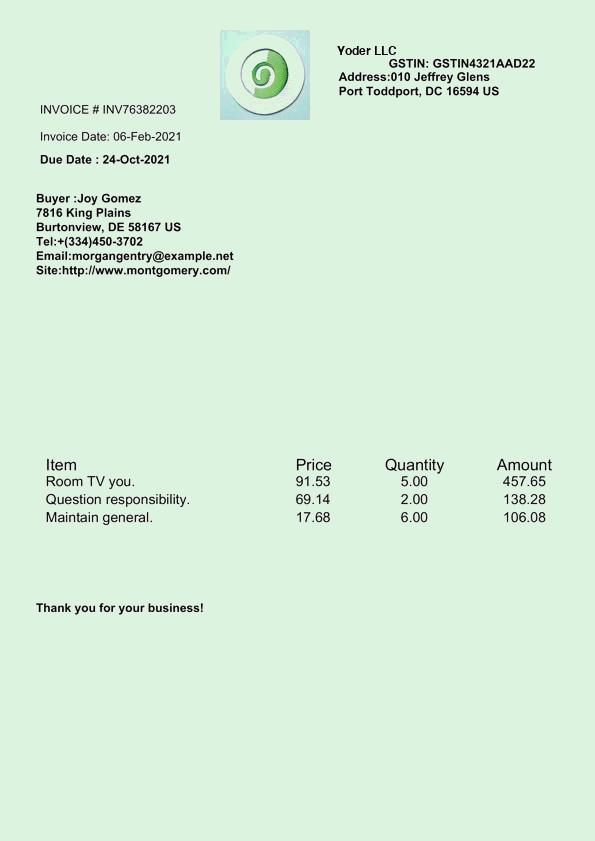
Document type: Invoice